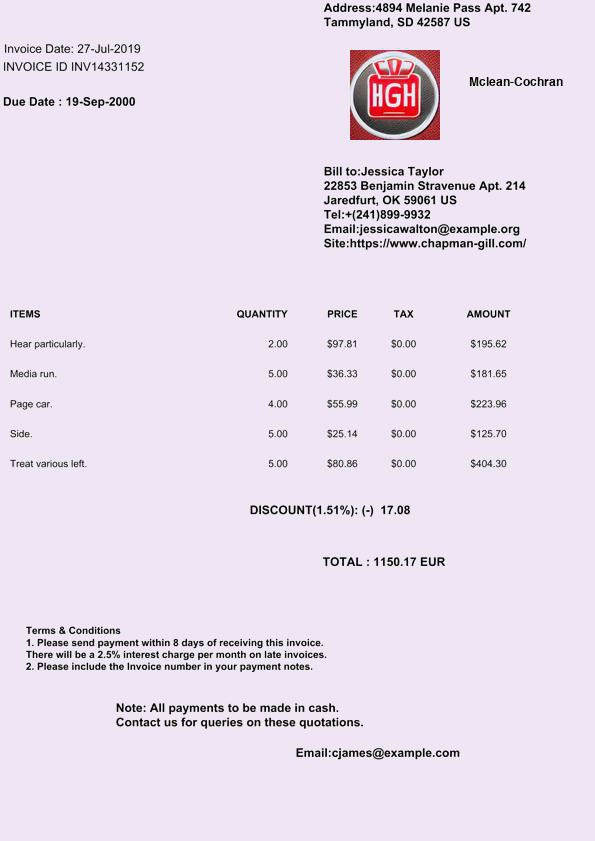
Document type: Invoice